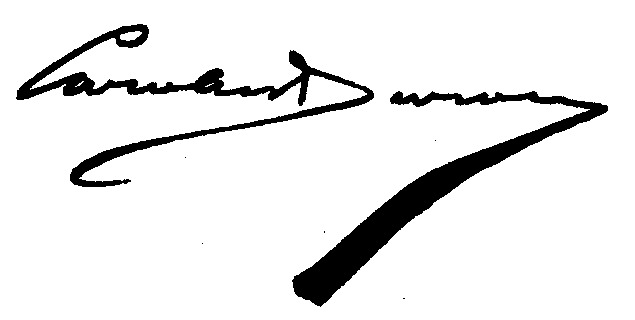
Signature of: carolus duran